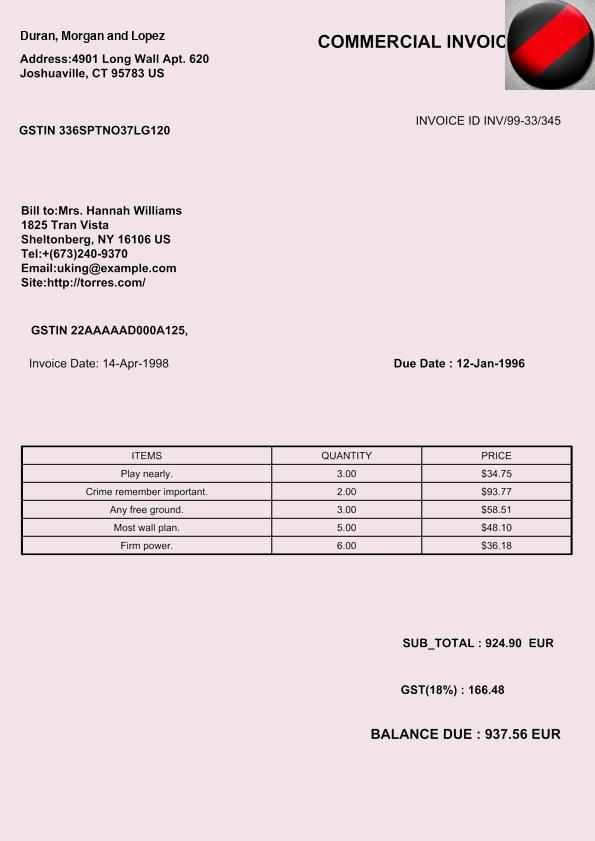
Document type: Invoice